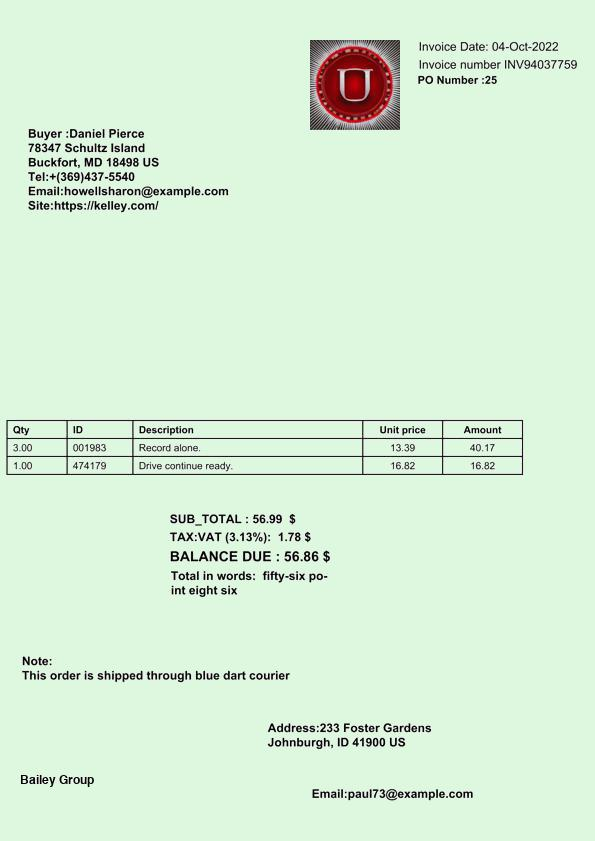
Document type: Invoice